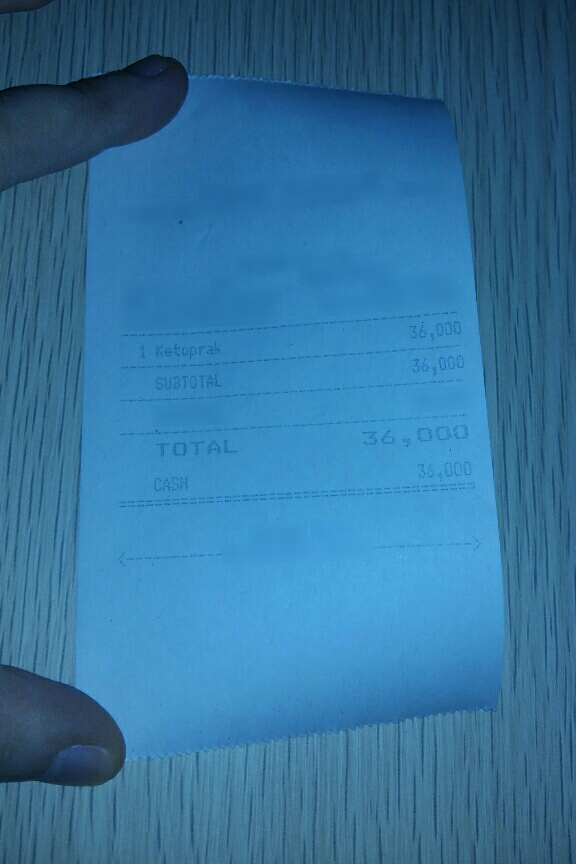
Receipt information:
subtotal: 36,000
total: 36,000
line_items: item_name: Ketoprak
item_value: 36,000
item_quantity: 1